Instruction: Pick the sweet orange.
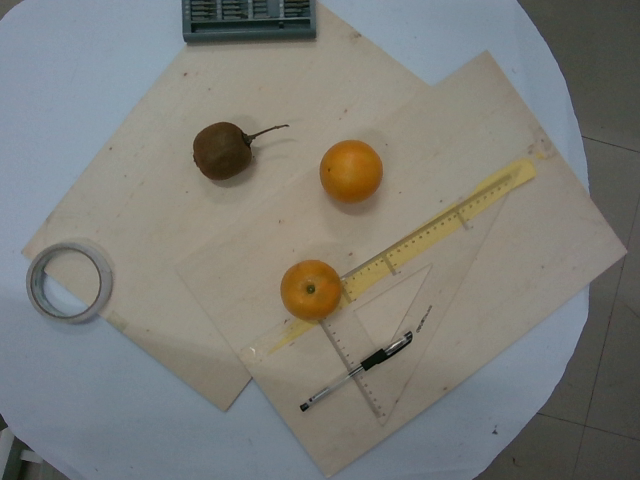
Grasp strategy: vertical